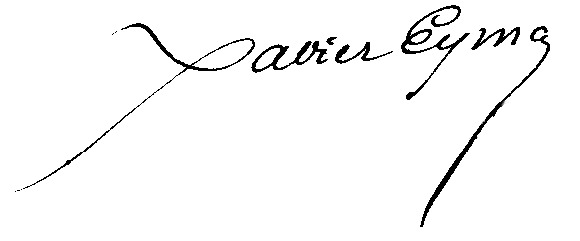
Signature of: xavier eyma